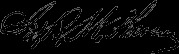
Signature of: james b mcpherson